Question: Describe the condition in detail:
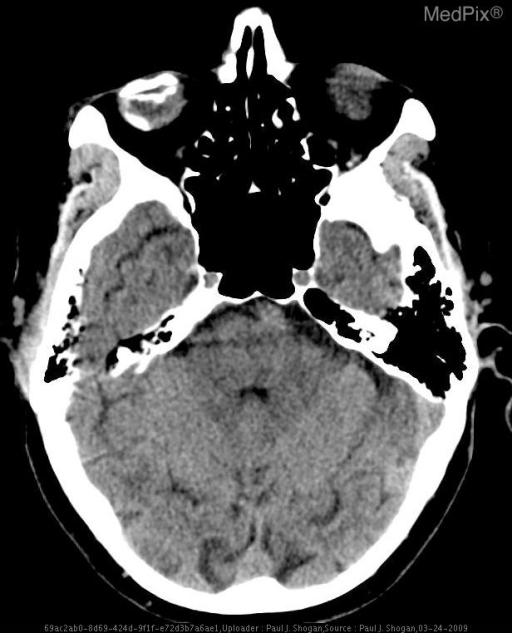
Answer: The disease is discussed as: Orbital calcifications are common incidental findings, occurring in characteristic locations.  Commonly encountered calcifications include trochlear calcifcations, optic drusen, scleral plaques, and phthisis bulbi.

Trochlear calcifcations occur in adults as normal age-related variants or in young patients with diabetes mellitus.  These calcifications are typically in a superomedial location within the orbit.

Optic drusen are a cause of benign pseudopapilledema, and are commonly seen in patients with age-related macular degeneration, although, they may also be found in young patients.  On CT, optic drusen are recognized as punctate calcifications located at the junction of the head of the optic nerve and globe, involving the optic disc.

Scleral plaques are commonly seen in the elderly, and are calcifications located at the insertion sites of the medial and lateral rectus muscles.  Other causes include systemic hypercalcemic states such as hyperparathyroidism, hypervitaminosis D, sarcoidosis, chronic renal disease.

Phthisis bulbi is the sequela of infection, inflammation, trauma, or autoimmune disease with a resultant nonfunctioning globe.  CT imaging reveals a shrunken globe with ocular calcification or ossification.